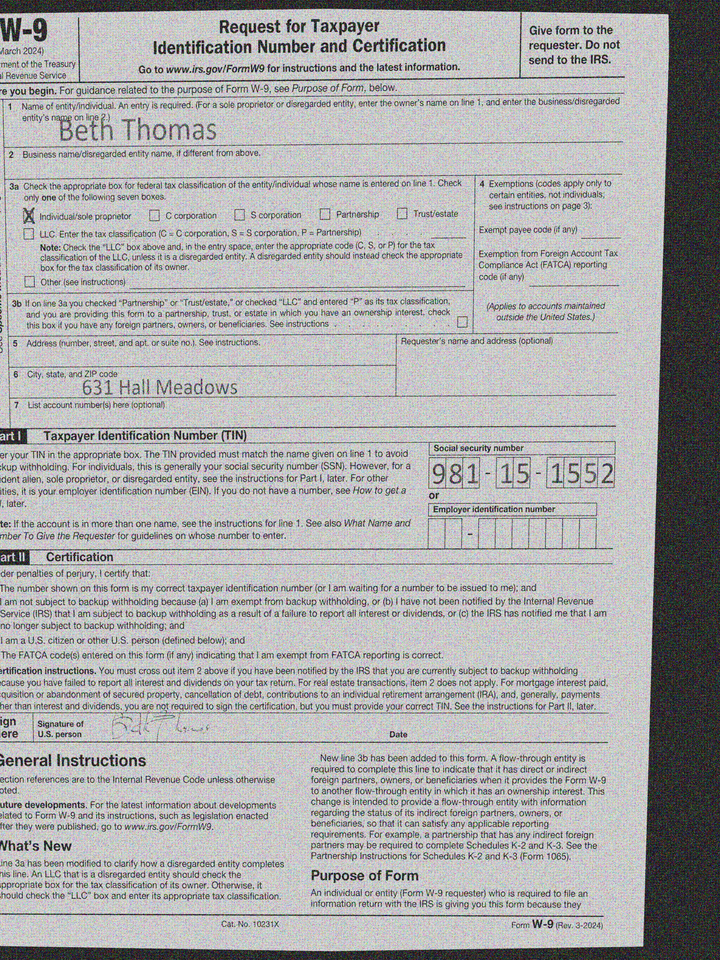
adr1: 631 Hall Meadows
cbx: yes
ssn: 981151552
enm: Beth Thomas